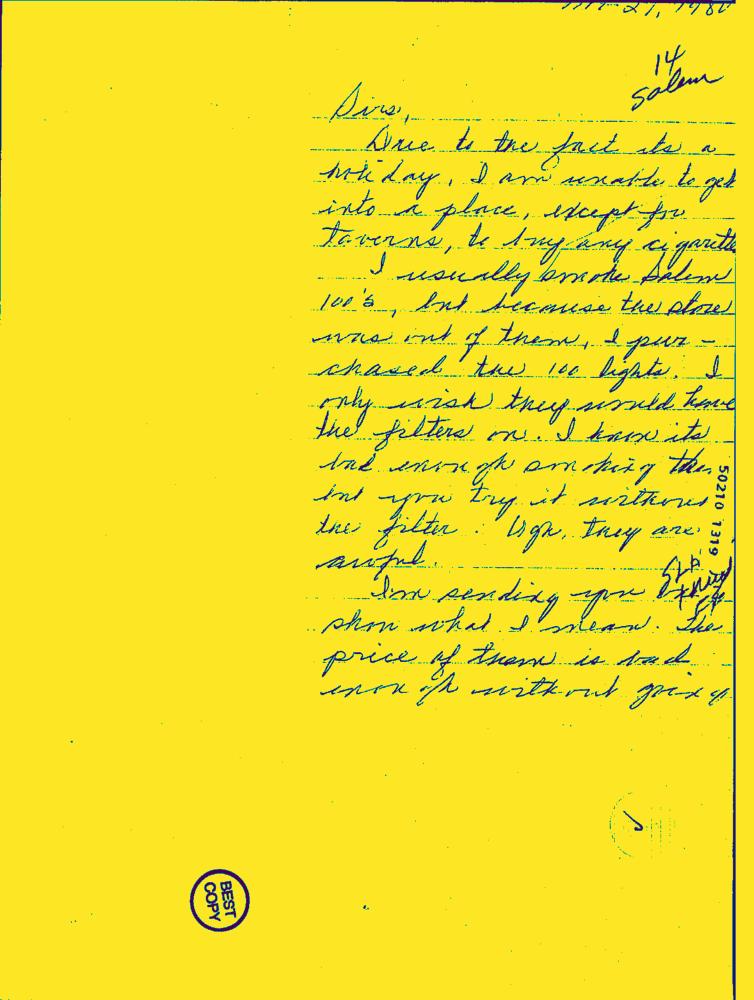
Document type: Hand-Written